Question: What might the diagnosis be?
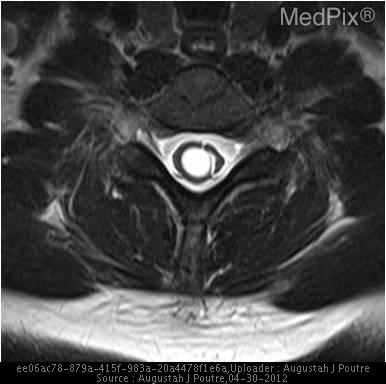
Answer: The possible diagnosis includes Cerebellar tonsillar herniation differential includes: space occupying lesions or mass effect within the posterior fossa and Chiarir II malformation.

Syrinx differential includes cord masses..